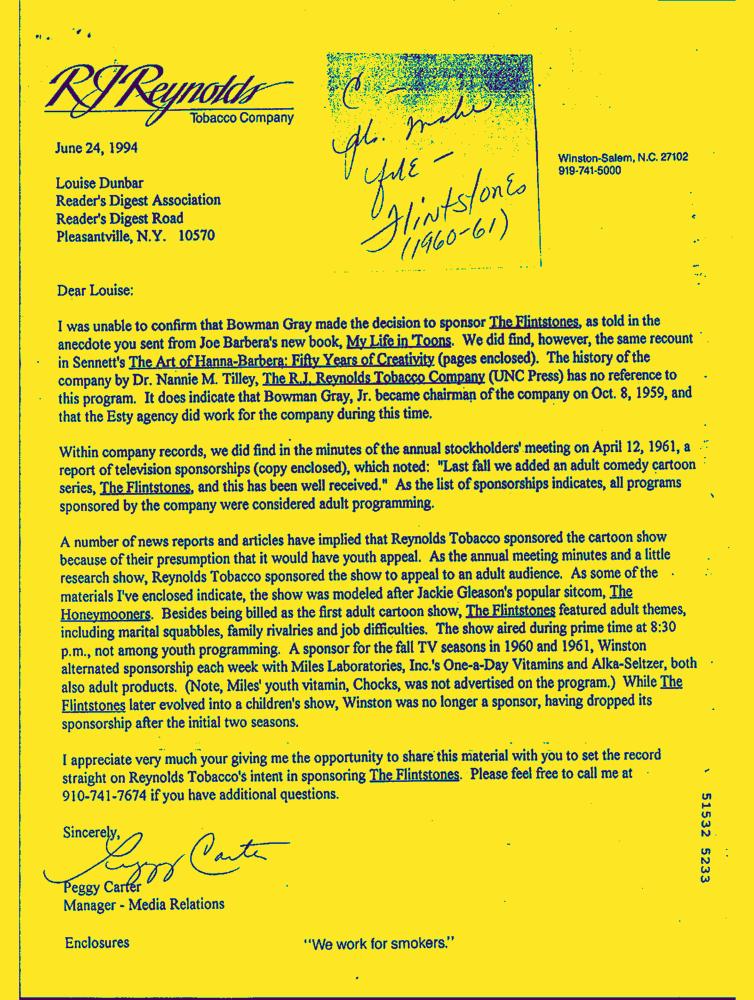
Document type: Letter-Doc